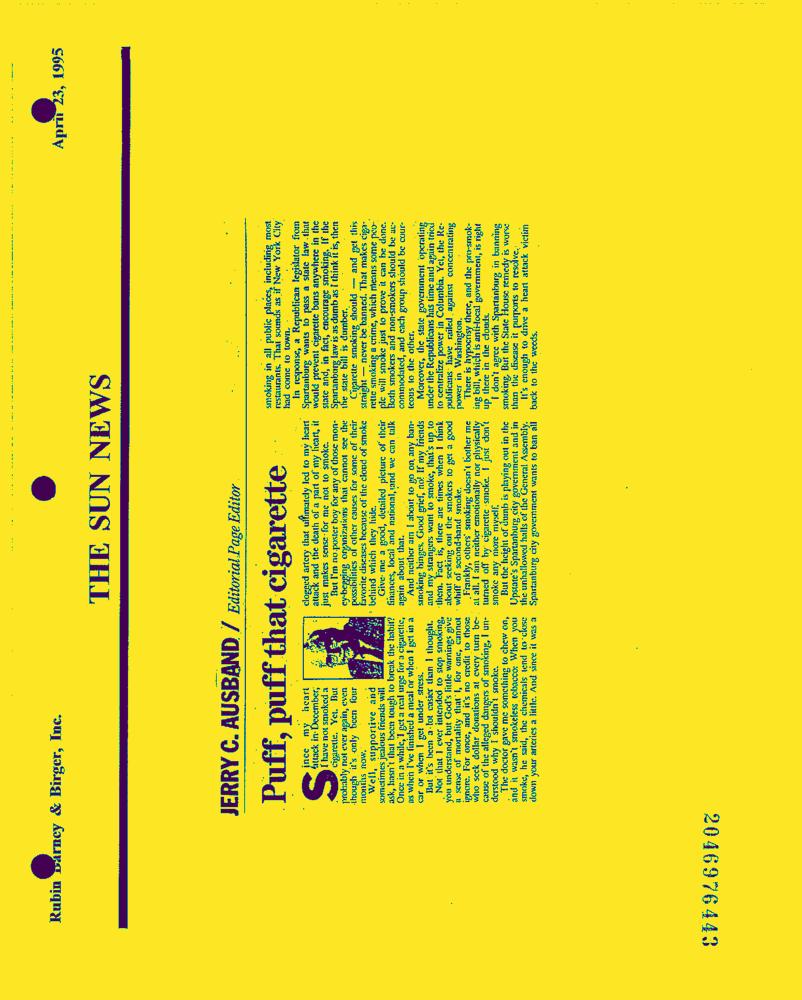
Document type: News-Article